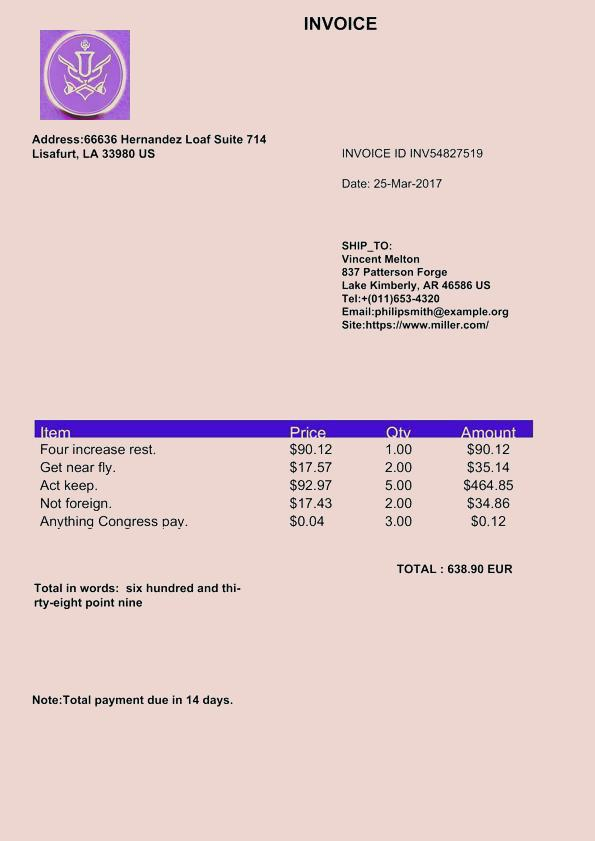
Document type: Invoice